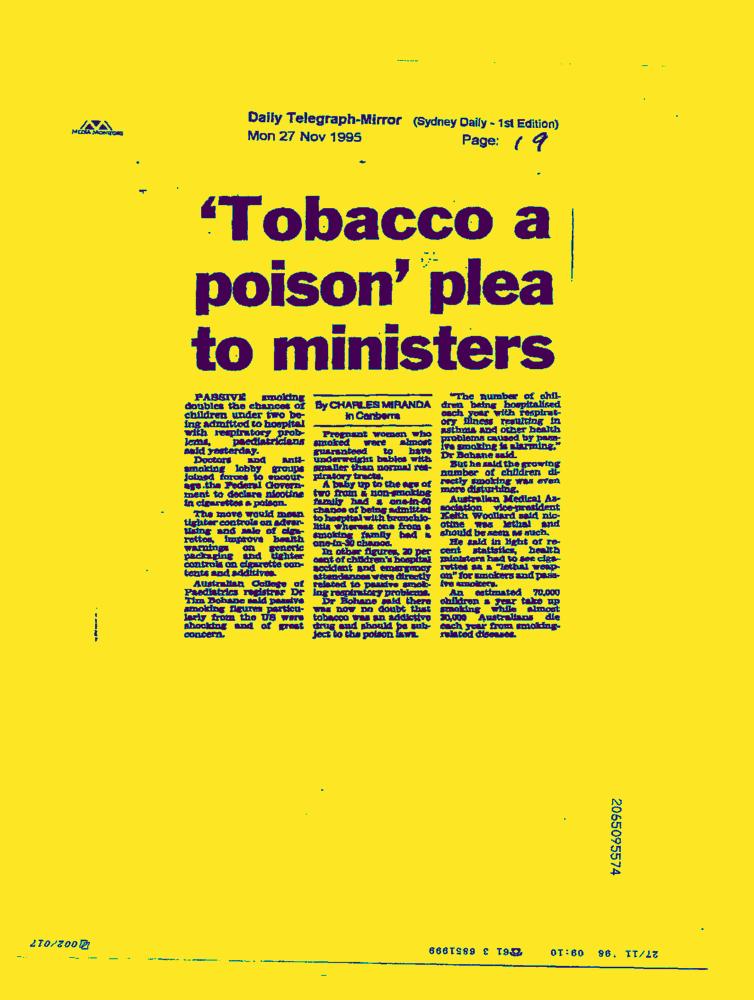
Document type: News-Article